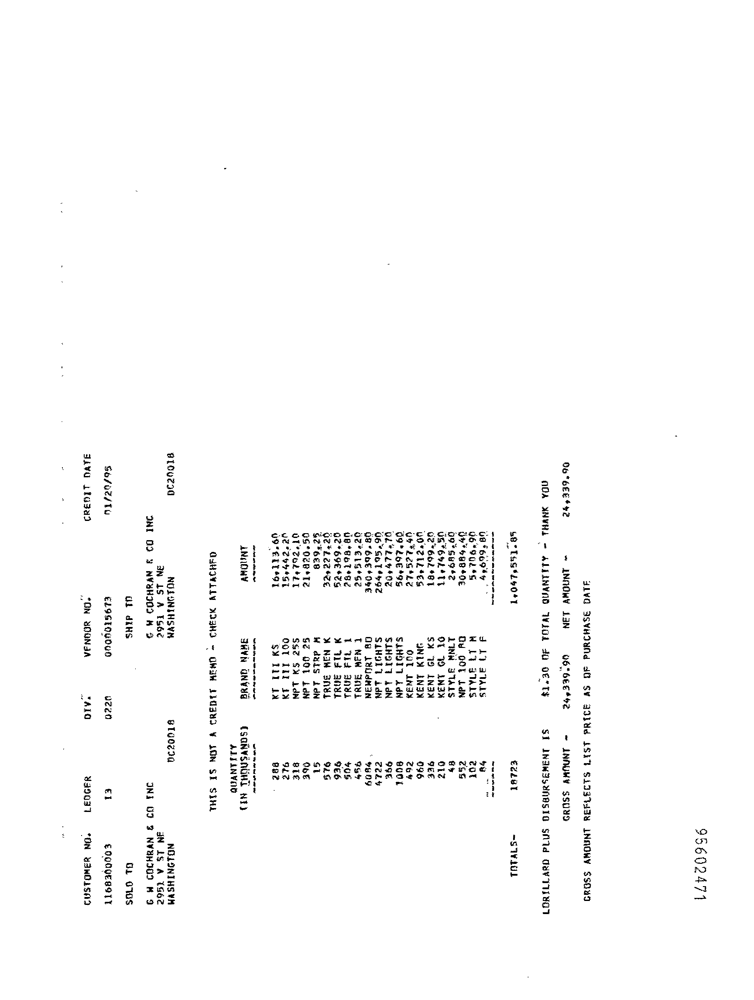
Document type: Invoice